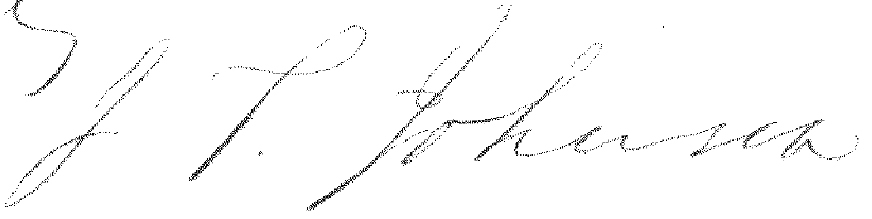
Signature of: john telemachus johnson